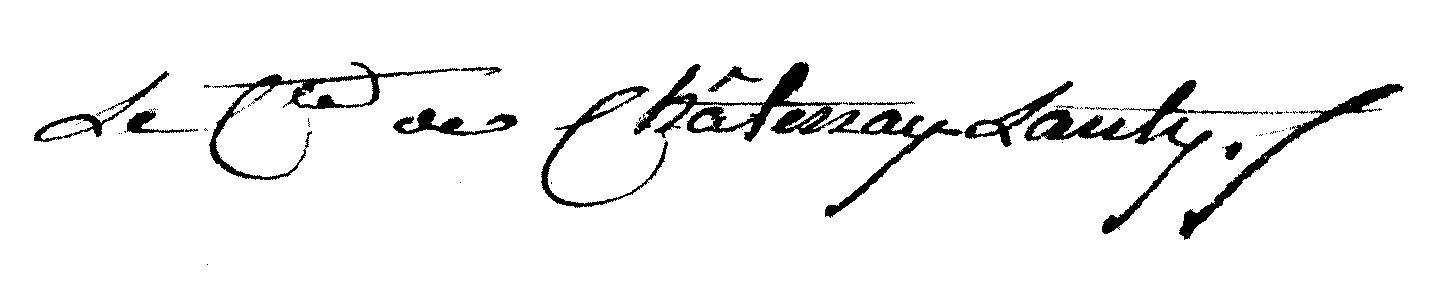
Signature of: erard louis guy de chastenay lanty